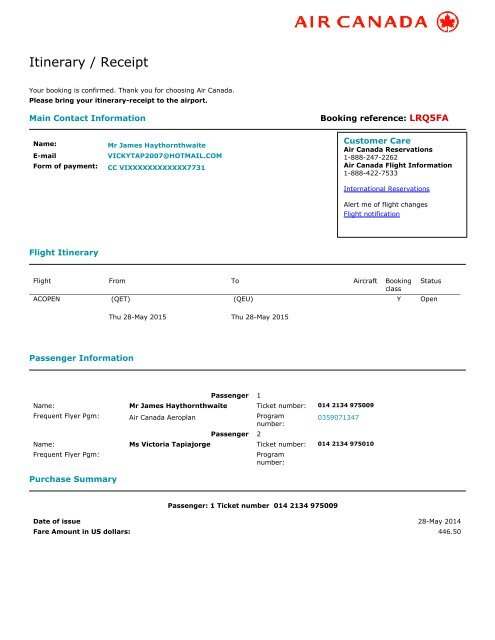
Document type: Invoice